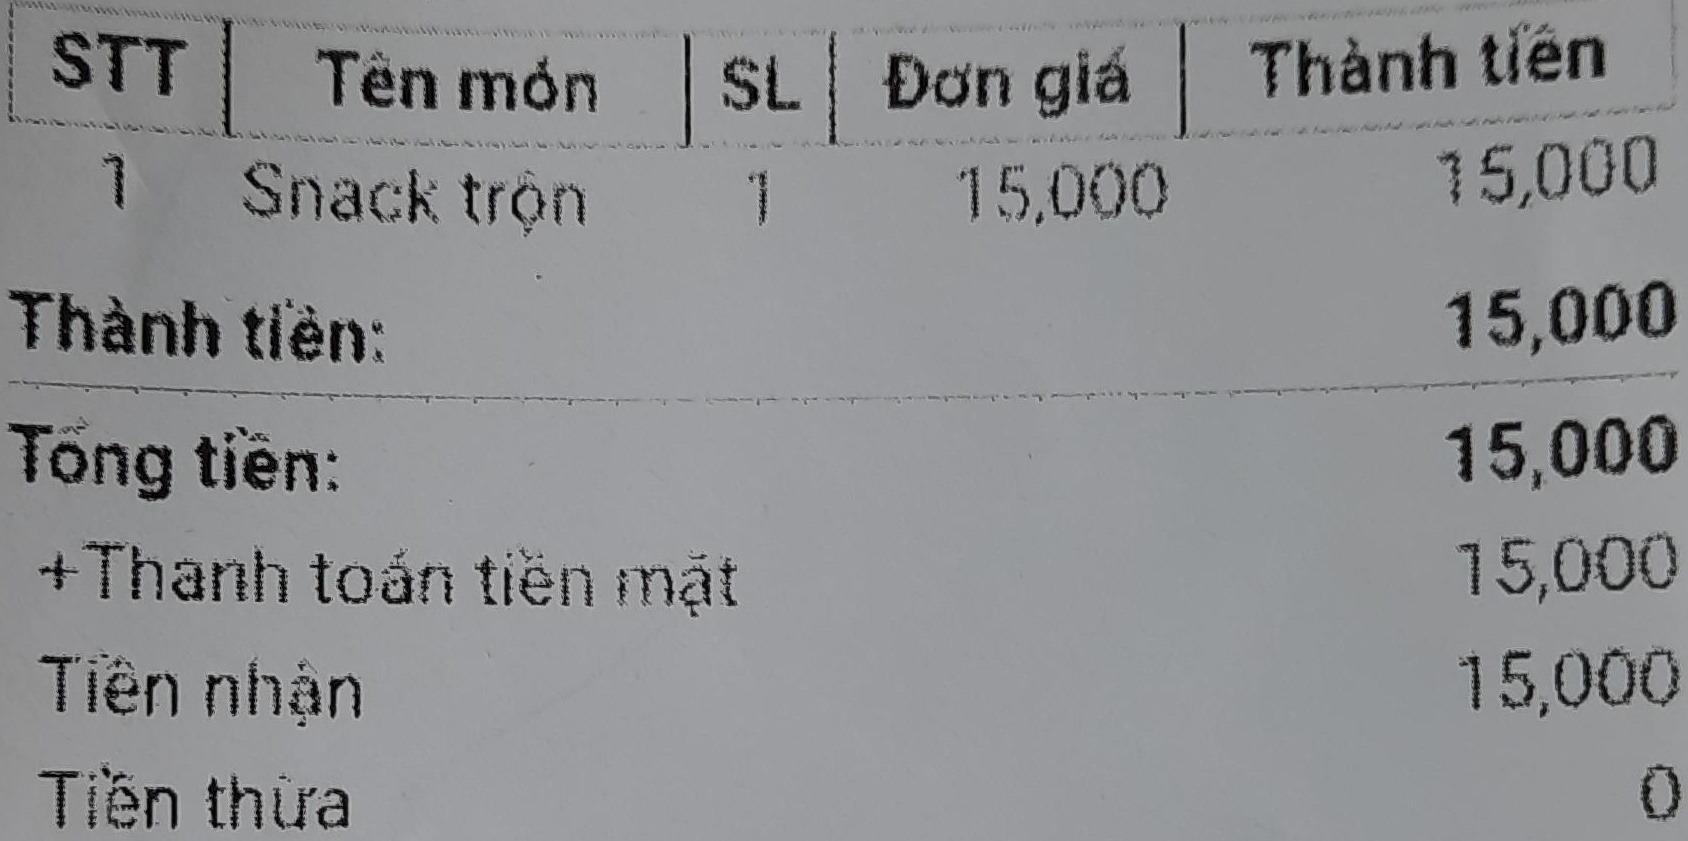
<table>
<tr>
<th>STT</th>
<th>Tên món</th>
<th>SL</th>
<th>Đơn giá</th>
<th>Thành tiền</th>
</tr>
<tr>
<td>1</td>
<td>Snack trộn</td>
<td>1</td>
<td>15,000</td>
<td>15,000</td>
</tr>
</table>

Thành tiền: 15,000
Tổng tiền: 15,000
+Thanh toán tiền mặt 15,000
Tiền nhận 15,000
Tiền thừa 0